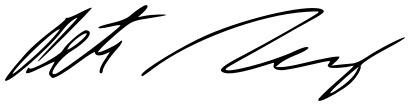
Signature of: petr nečas